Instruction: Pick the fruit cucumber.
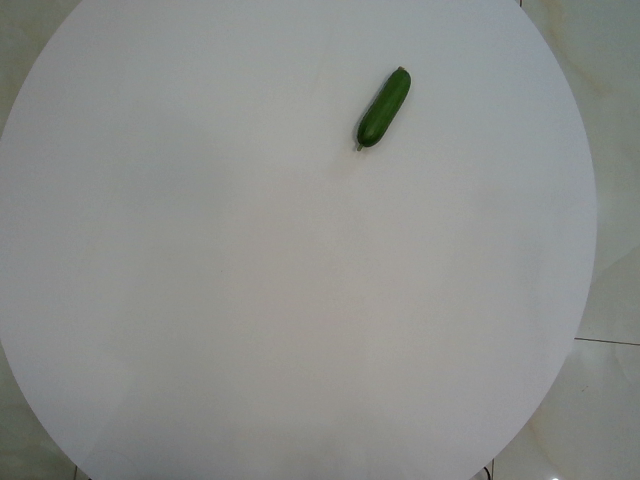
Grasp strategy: vertical